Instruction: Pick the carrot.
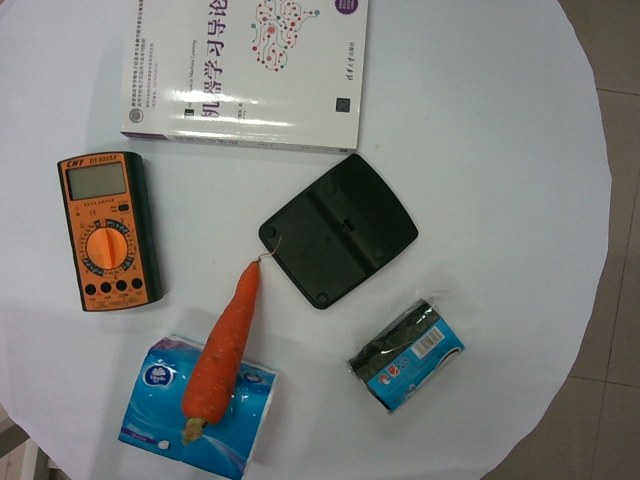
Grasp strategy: vertical